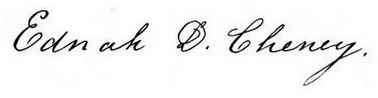
Signature of: ednah dow littlehale cheney